Question: Which state is mentioned in the document?
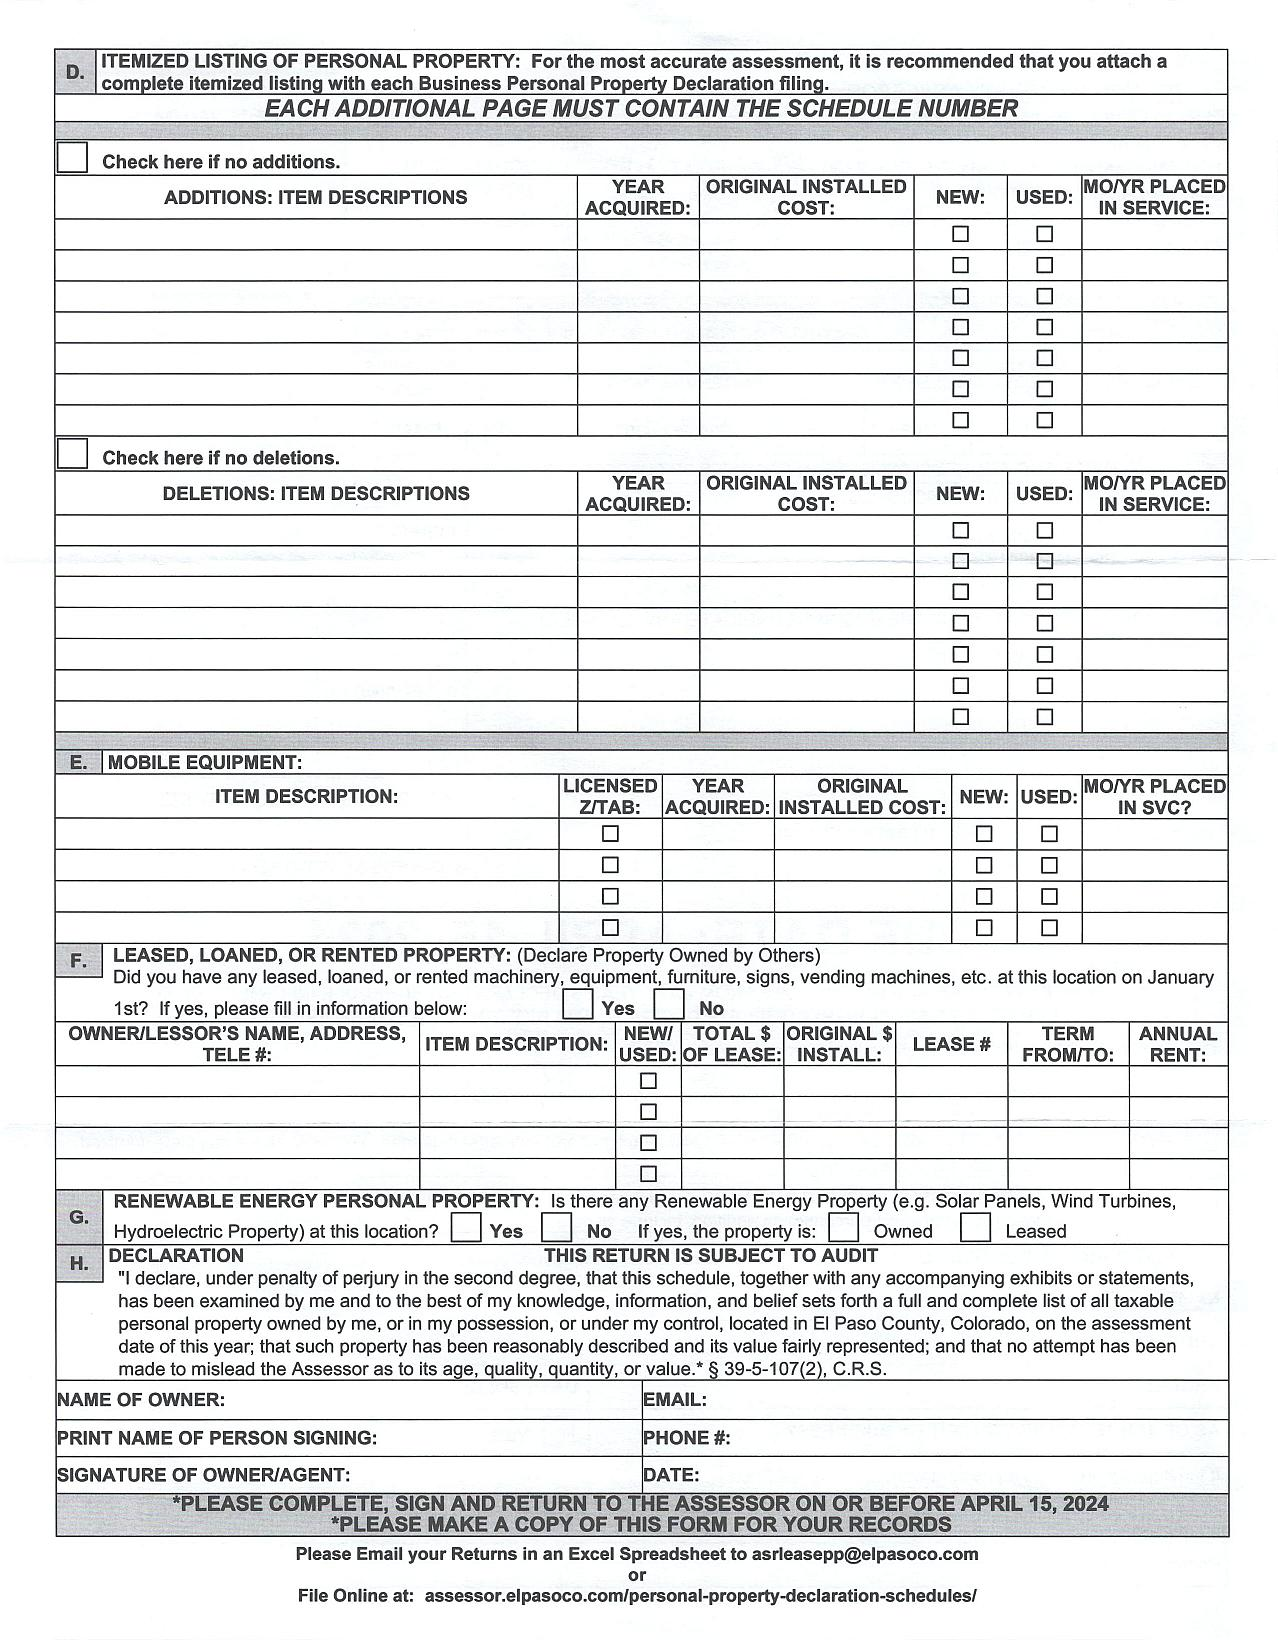
Answer: "Colorado"